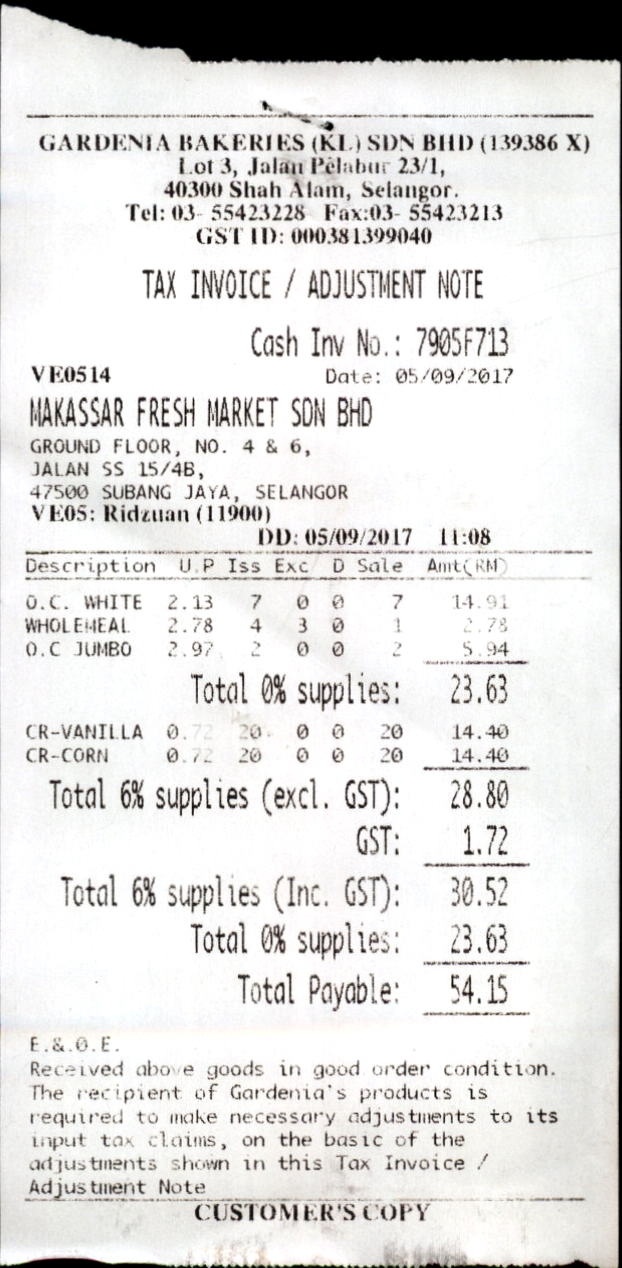
GARDENIA BAKERIES (KL) SDN BHD (139386 X)
LOT 3, JALAN PELABUR 23/1,
40300 SHAH ALAM, SELANGOR.
TEL: 03- 55423228
GST ID: 000381399040
TAX INVOICE / ADJUSTMENT NOTE
CASH INV NO.: 7905F713
VE0514
DATE: 05/09/2017
MAKASSAR FRESH MARKET SDN BHD
GROUND FLOOR, NO. 4 & 6,
JALAN SS 15/4B,
47500 SUBANG JAYA, SELANGOR
VE05: RIDZUAN (11900)
DD: 05/09/2017
11:08
DESCRIPTION
U.P
D
AMT(RM)
O.C. WHITE
2.13
7
0
0
7
14.91
WHOLEHEAL
2.78
4
3
0
1
2.78
O.C JUMBO
2.97
2
0
0
2
5.94
TOTAL 0% SUPPLIES:
23.63
CR-VANILLA
0.72
20
0
0
20
14.40
CR-CORN
0.72
20
0
0
20
14.40
TOTAL 6% SUPPLIES (EXCL. GST):
28.80
GST:
1.72
TOTAL 6% SUPPLIES (INC. GST):
30.52
TOTAL 0% SUPPLIES:
23.63
TOTAL PAYABLE:
54.15
E.&.0.E.
RECEIVED ABOVE GOODS IN GOOD ORDER CONDITION.
THE RECIPIENT OF GARDENIA'S PRODUCTS IS
REQUIRED TO MAKE NECESSARY ADJUSTMENTS TO ITS
INPUT TAX CLAIMS, ON THE BASIC OF THE
ADJUSTMENTS SHOWN IN THIS TAX INVOICE /
ADJUSTMENT NOTE
CUSTOMER'S COPY
FAX:03- 55423213
ISS
EXC
SALE